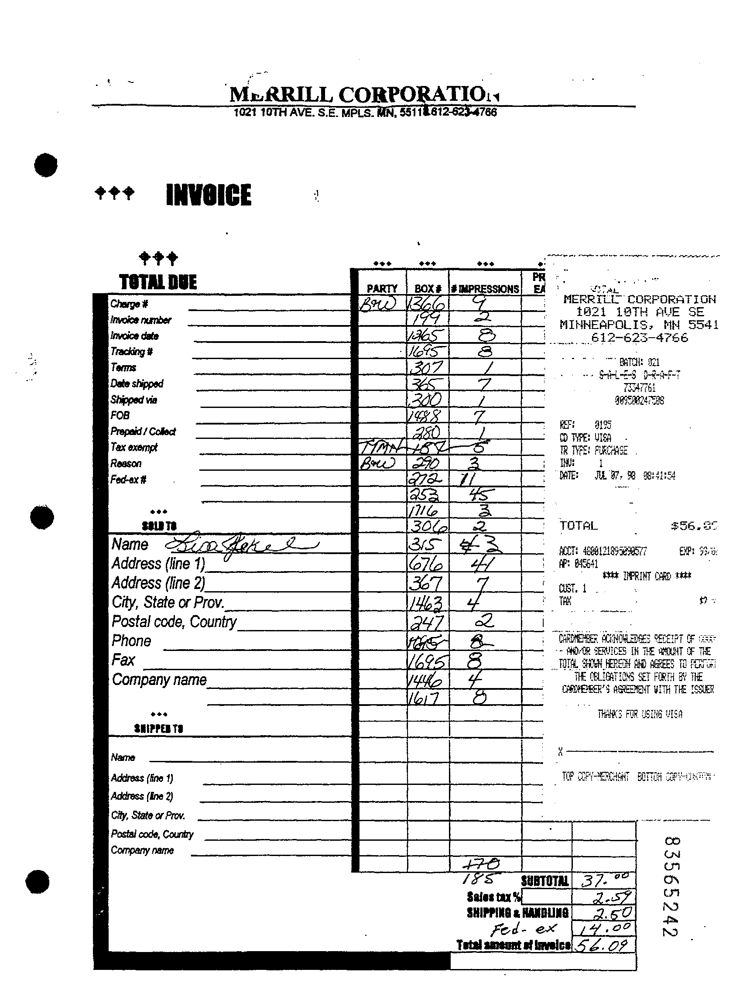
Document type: Invoice